Question: What appears to be the issue?
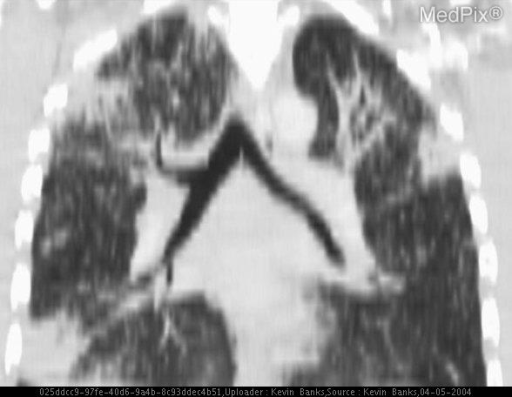
Answer: The findings suggest CXR and CT demonstrate nodular interstitial lung disease with multiple superimposed pulmonary masses/nodules. Significant mediastinal and hilar lymphadenopathy are seen. Numerous splenic and renal nodules are also present.. Coronal reformatted CT demonstrates nodular interstitial lung disease with concurrent pulmonary masses and lymphadenopathy.. The patient might have a history of 36 year-old Caucasian man with worsening shortness of breath, exercise intolerance and fatigue. Referred to pulmonary for evaluation..